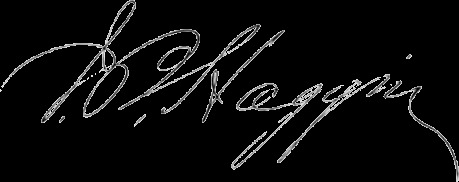
Signature of: james ben ali haggin